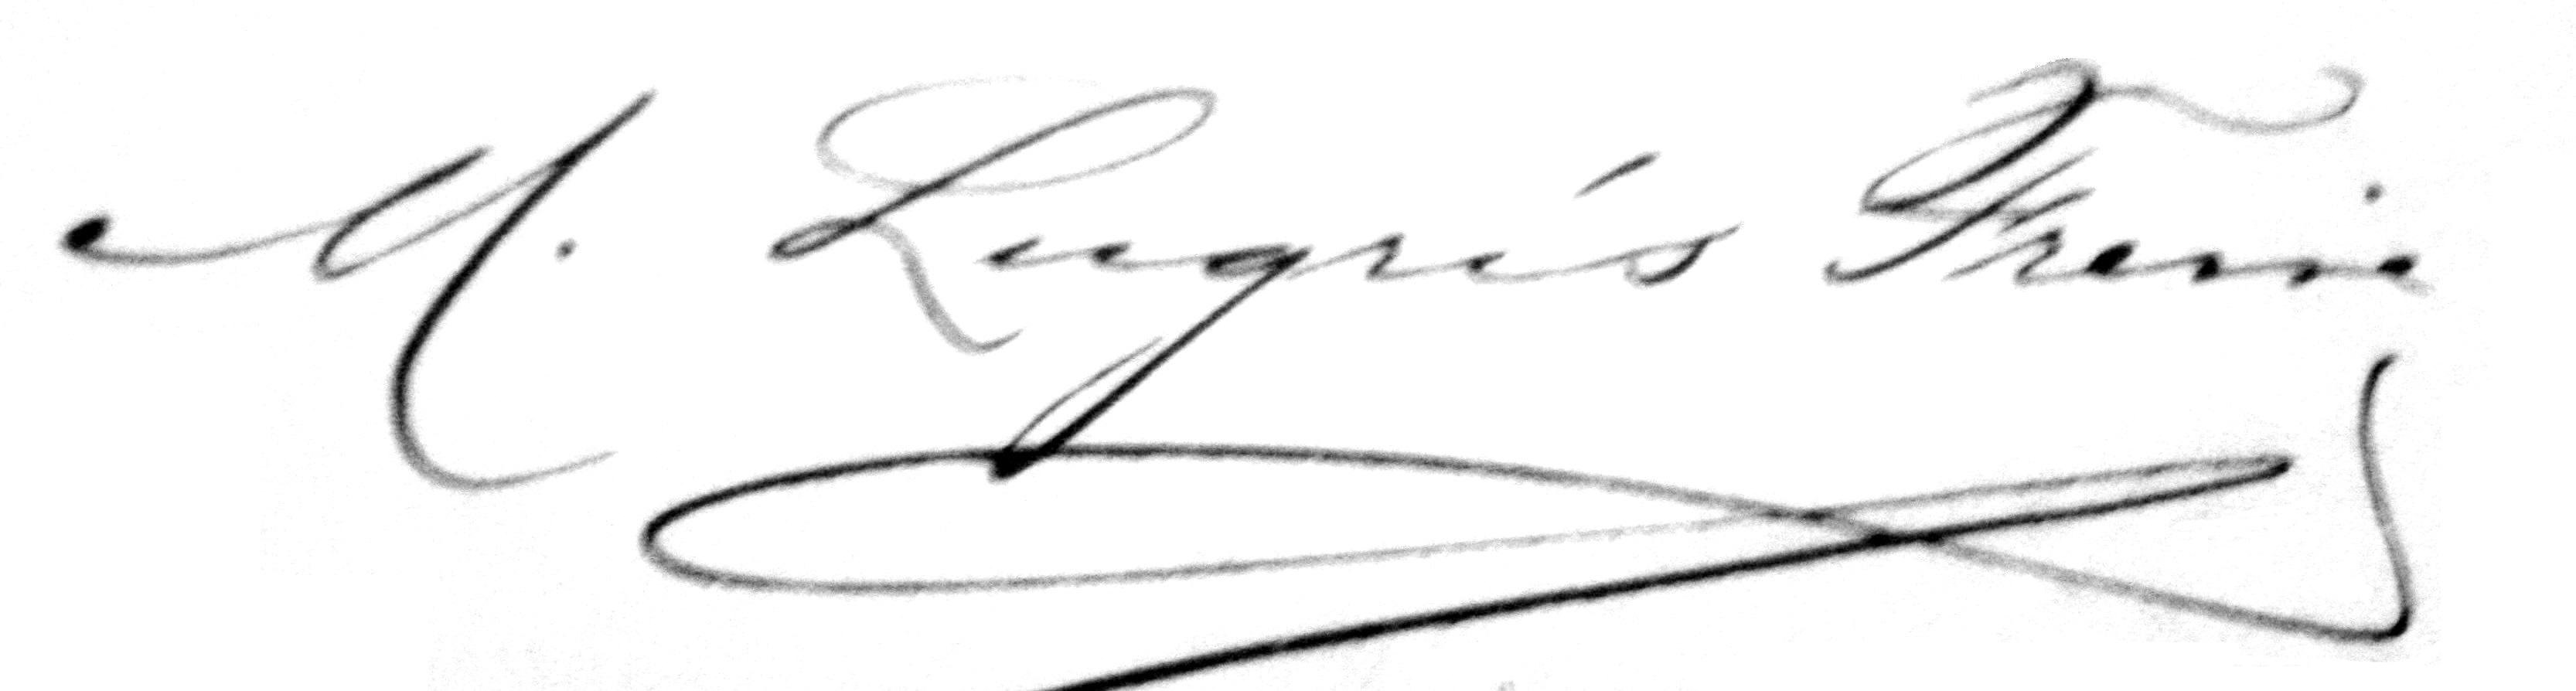
Signature of: manuel lugris freire